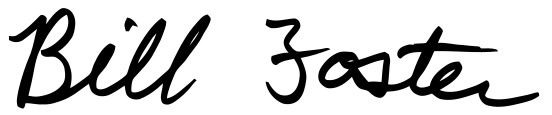
Signature of: bill foster